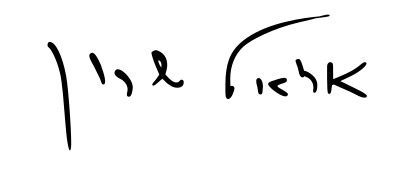
Signature of: ariel sharon